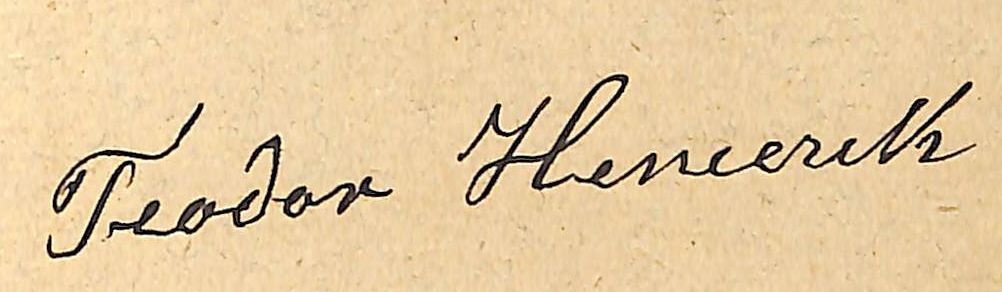
Signature of: teodor heneczek